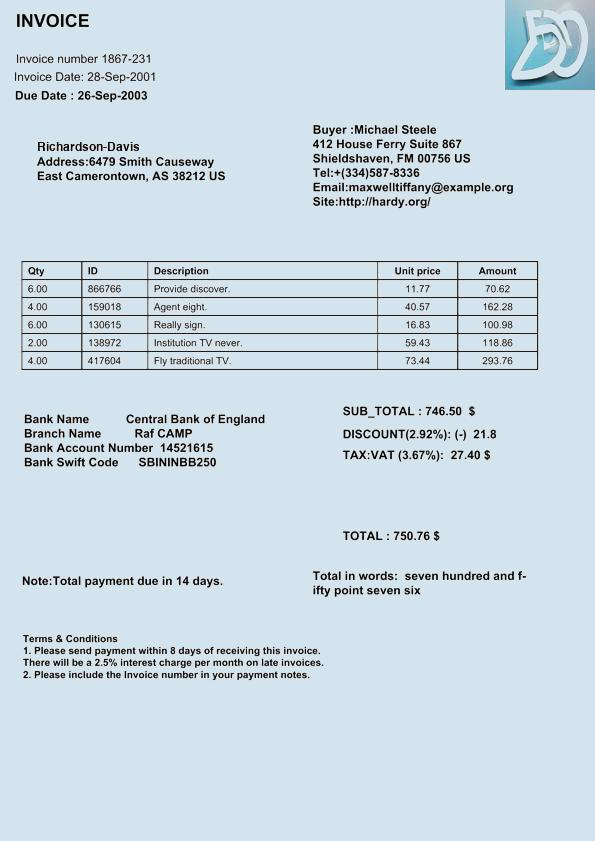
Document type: Invoice